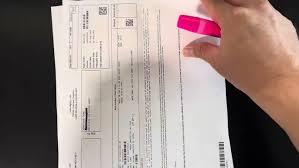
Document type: Invoice